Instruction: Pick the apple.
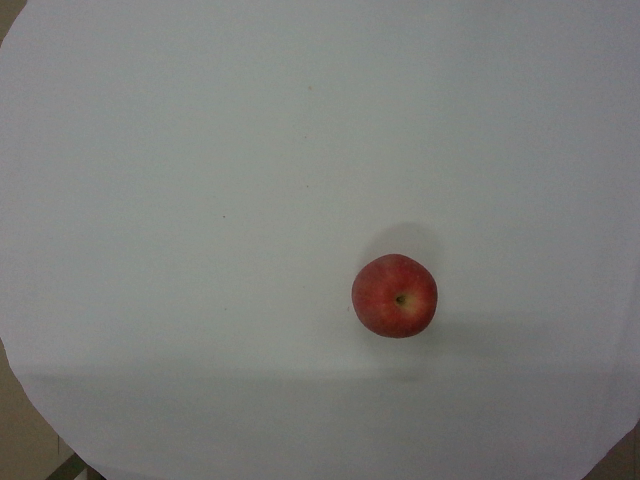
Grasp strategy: vertical